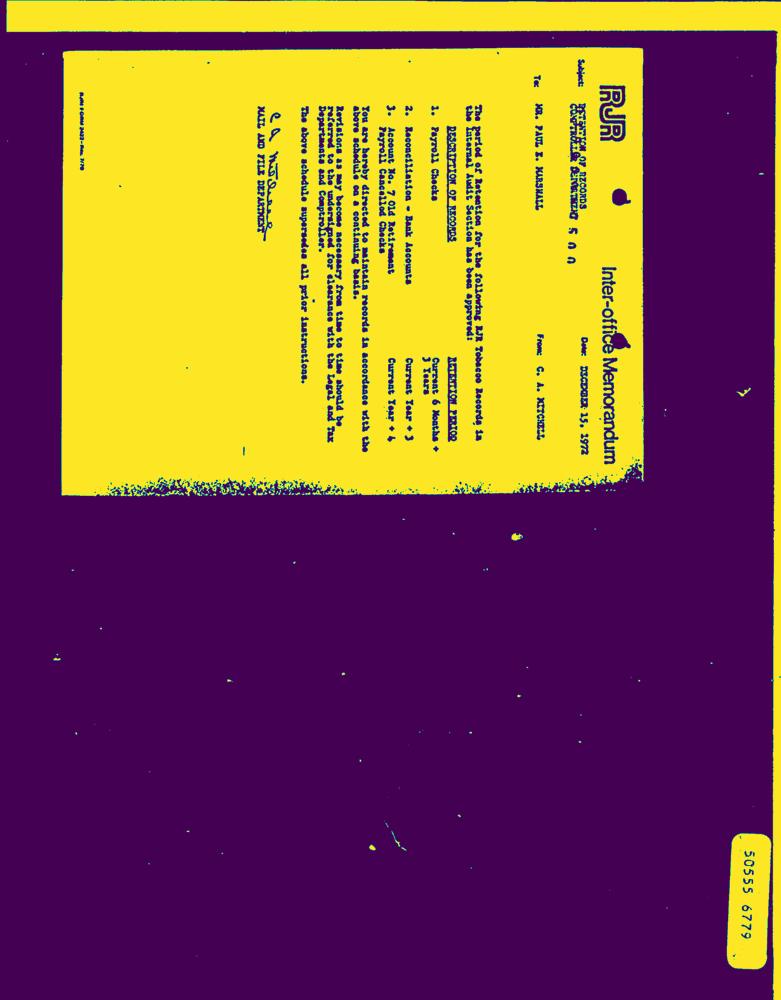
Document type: Letter-Doc